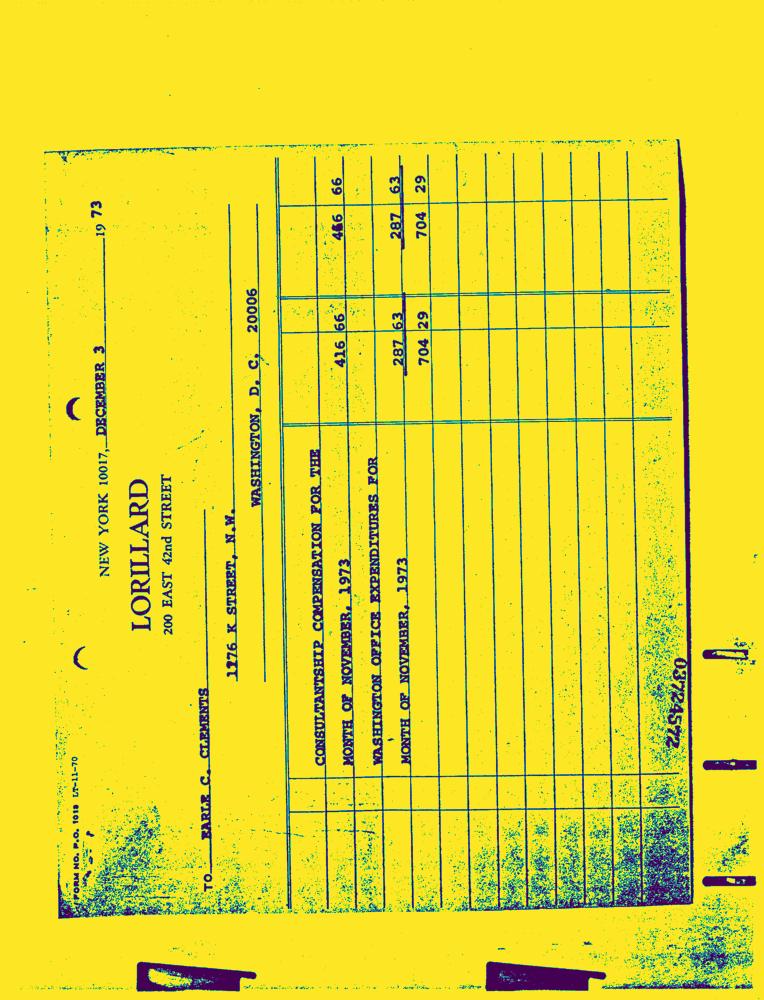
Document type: Invoice-Doc